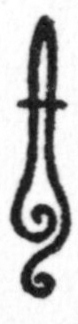
Signature of: boris artzybasheff